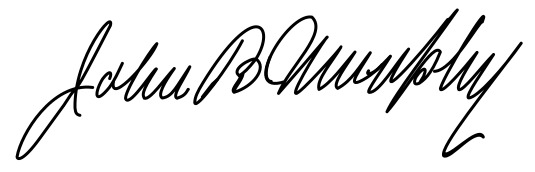
Signature of: john benjamin murphy